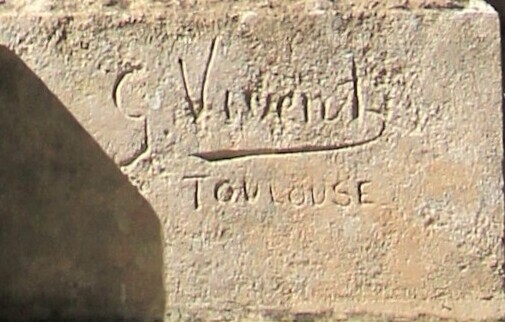
Signature of: georges vivent